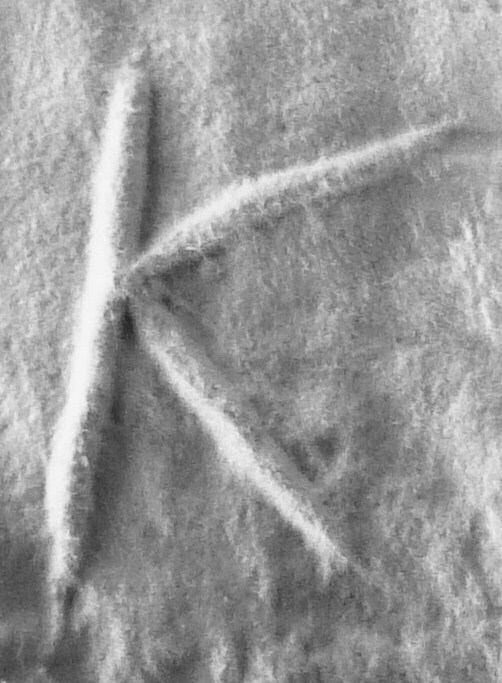
Signature of: krasno